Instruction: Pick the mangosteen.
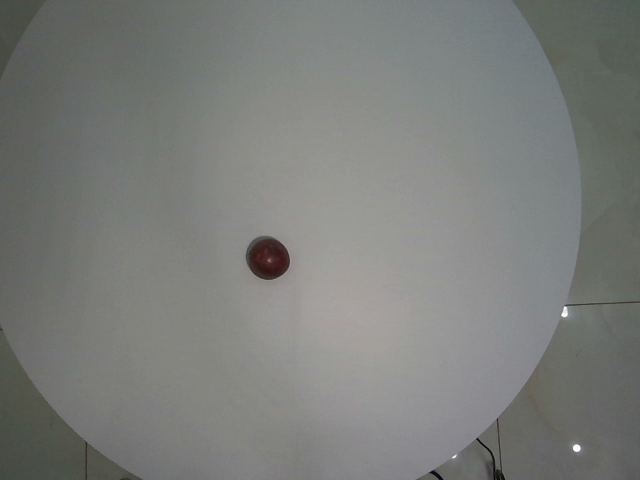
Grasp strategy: vertical